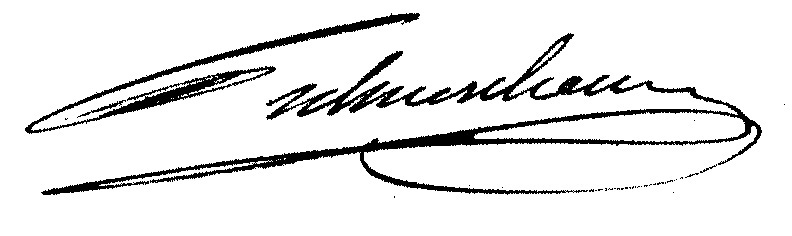
Signature of: paul selmersheim